Question: What is the name of the tenant mentioned in the document?
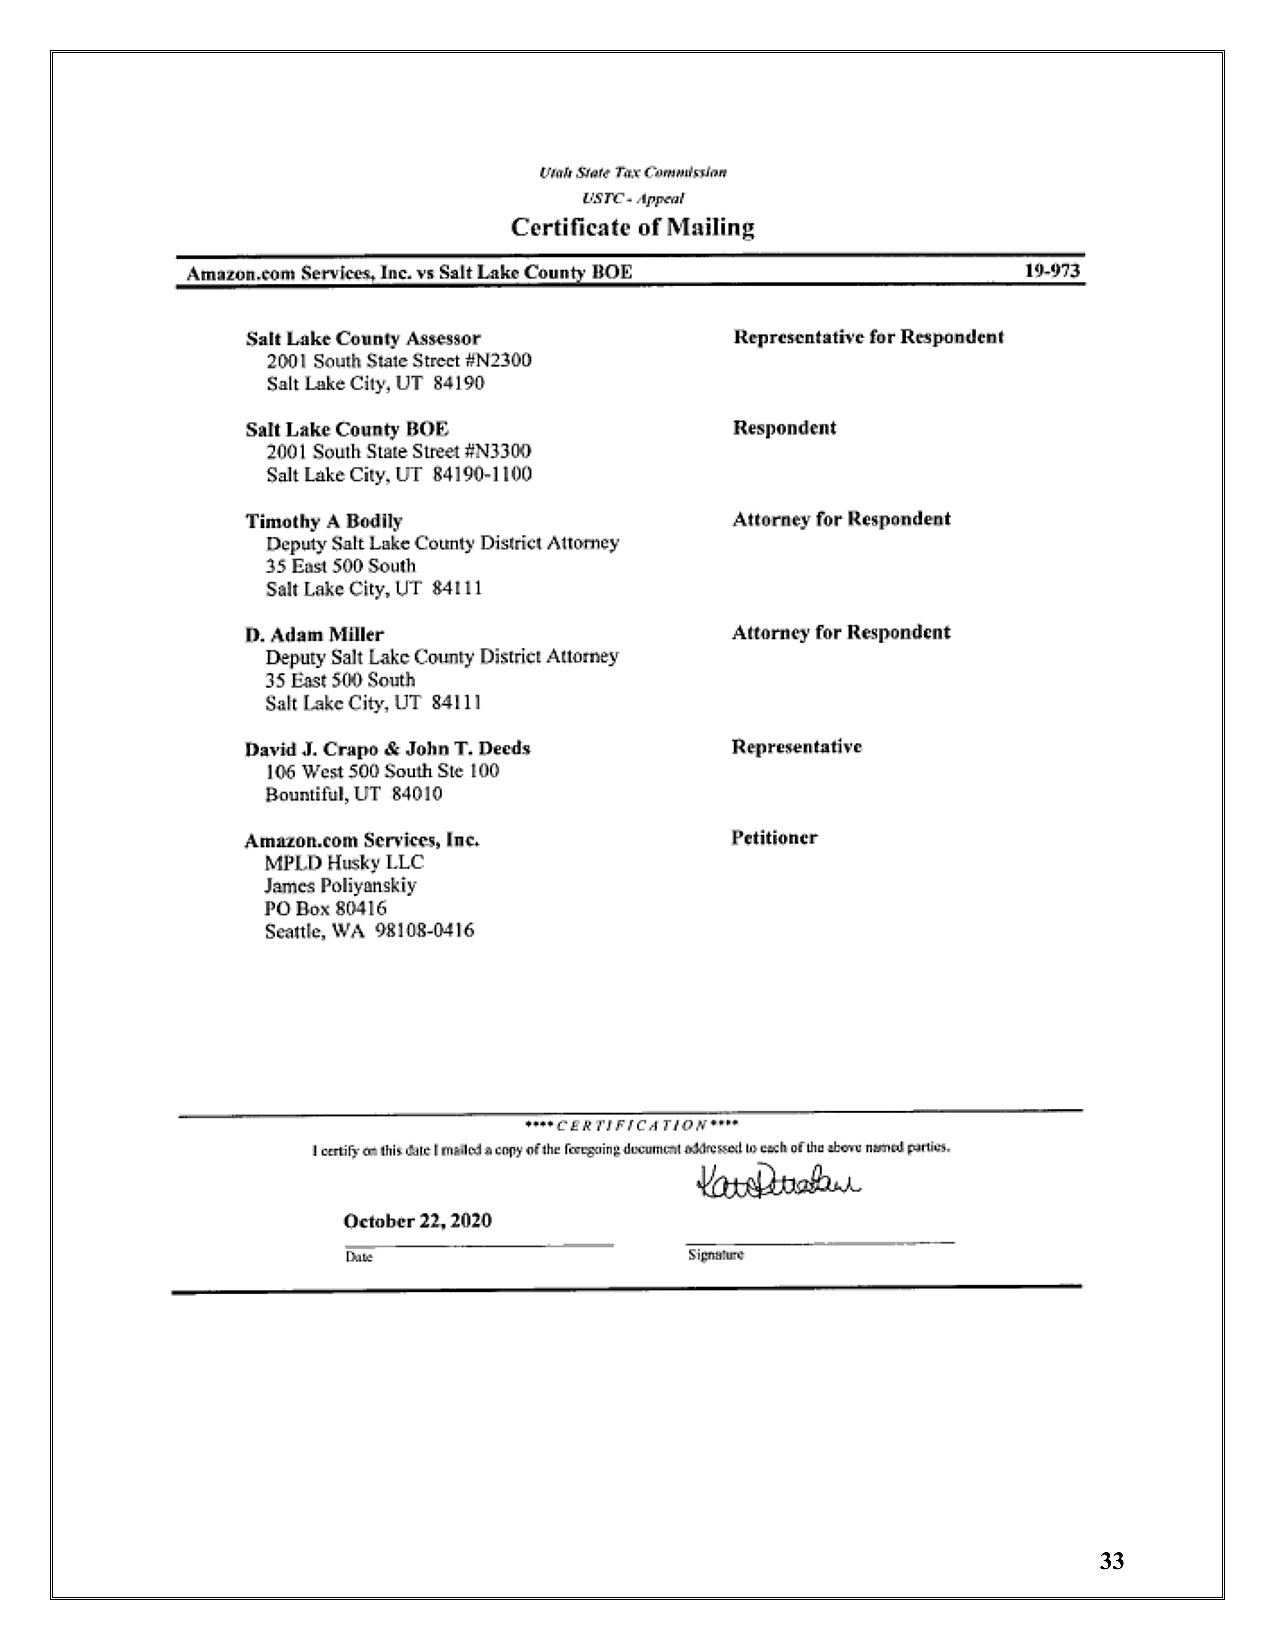
Answer: "Amazon.com Services, Inc."